Question: What is the main concern?
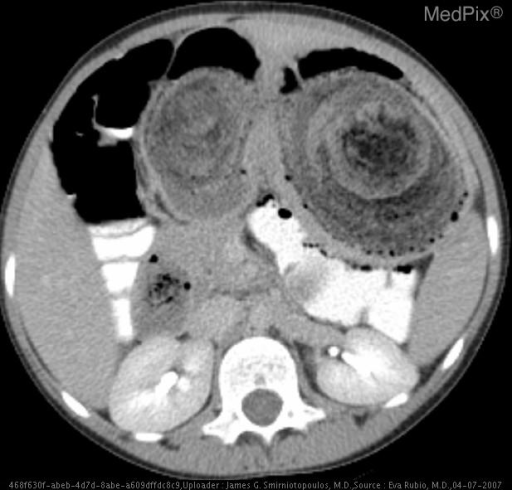
Answer: The findings suggest •  Plain film shows LUQ mass displacing bowel loops
•  CT shows concentric rings of air and soft-tissue density within the stomach and extending into the proximal small bowel (duodenum). Plain film shows a heterogeneous mixed air and soft-tissue density within the stomach.. The patient might have a history of A 9 year old girl presents with abdominal pain and feeding intolerance.